Question: What was observed in the imaging?
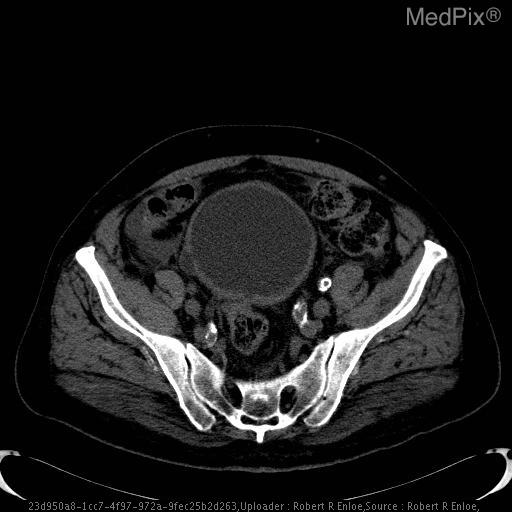
Answer: The imaging shows Bladder with thickened wall and diverticulum on the right.  Diverticulum is mostly likely secondary to chronic outflow obstruction.

Prostate enlargement. Bladder is prominent with mildly thickened wall. There is a small posteriolateral diverticulum on the rightward aspect..